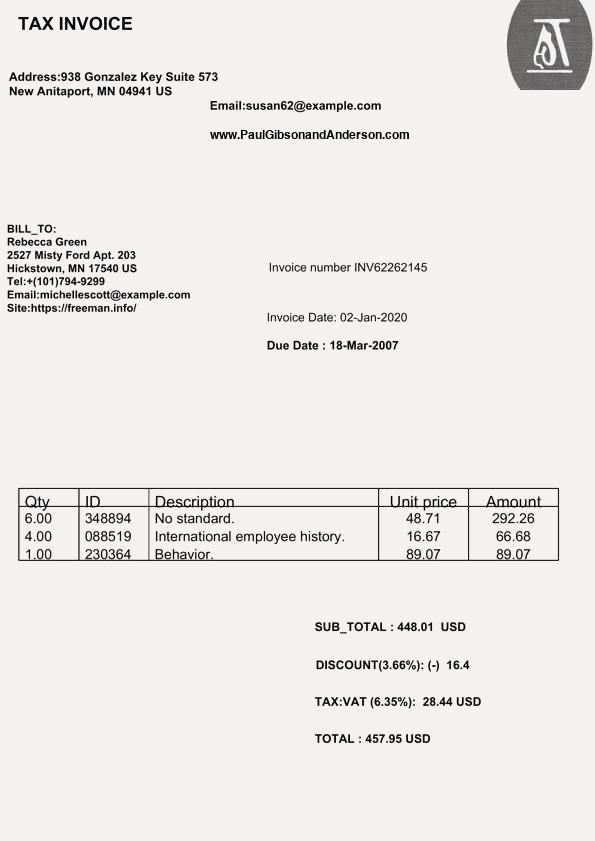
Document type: Invoice